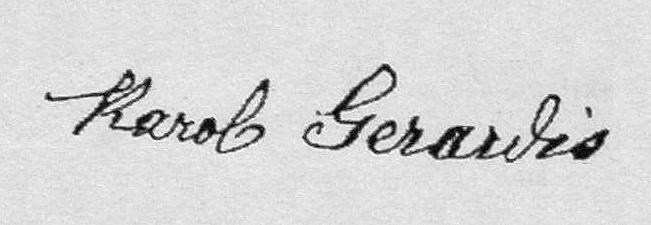
Signature of: karol gerardis